Question: What appears to be the issue?
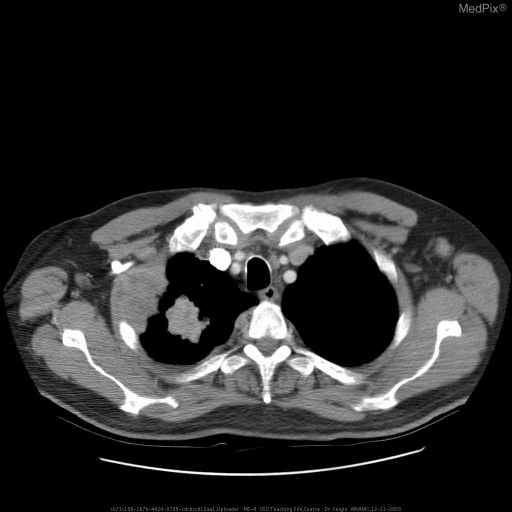
Answer: The findings suggest AP chest radiograph: right upper lobe mass, right hilar mass, right pleural thickening with several right masses along the junction of the pleura and lung.. Right upper lobe mass, right hilar mass, right pleural thickening with several right masses along the junction of the pleura and lung.. The patient might have a history of 55 yo WM presented with a 3 week hx of fatigue, fever, SOB, and myalgias. The patient has no significant past medical or surgical hx. He has an 80-pack year smoking hx and his mother died of lung ca..